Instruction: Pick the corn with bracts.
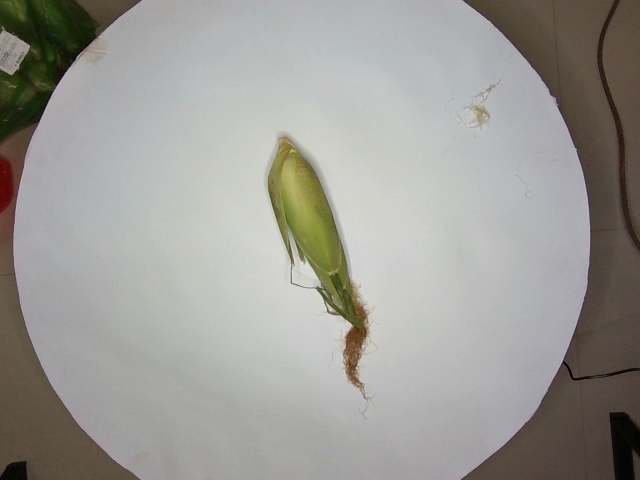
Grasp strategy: vertical